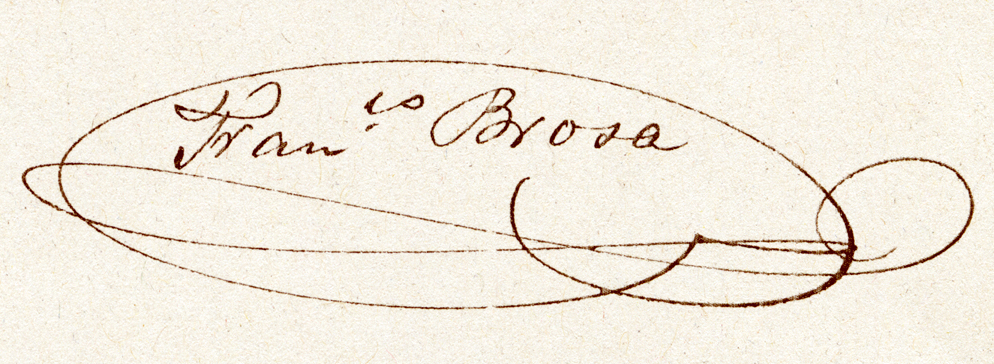
Signature of: francisco brosa y casanovas